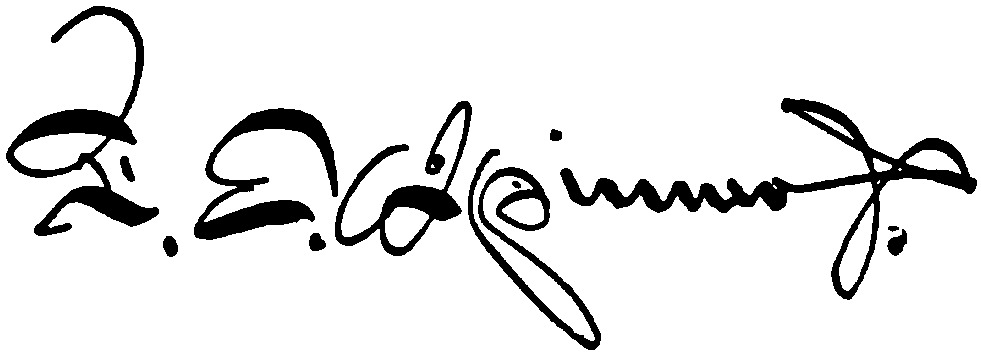
Signature of: francis e spinner